Question: Talk about the condition:
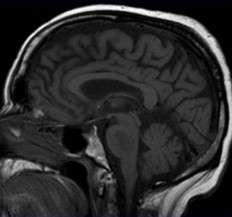
Answer: The disease is discussed as: CT  and  MR have allowed the earlier and more frequent recognition of central  pontine  myelinolysis  (CPM) - more properly called "Osmotic Myelinolysis".    This may  be  seen  in  patients  with  alcohol  abuse,  liver  disease,  burns,  cancer,  sepsis,  and  anorexia.    Patients  may  present  with  spastic  quadriparesis  and  cranial  nerve  paresis.    The  level  of  consciousness  may  range  from  normal  to  coma.

Usually blamed on "osmotic stress" - the  rapid  correction  of  hyponatremia  appears  to  play  an  important  role  with  some  descriptions  of  the  disease  portraying  it  as  an  osmotic  demyelination  syndrome.  However, there are cases which have had relatively normal sodium values.  PMID: 17462902

Recovery  may  be  variable.    CPM  may  be  more  common  than  previously  recognized  with  mild,  clinically  undetected  cases  found  at  autopsy.

Differential considerations for the central pontine lesions include: pontine  glioma (astrocytoma), hemangioblastoma, ischemic changes, herniation syndromes, multiple sclerosis, and central pontine myelinolysis.  Without  mass effect the first two choices are less likely.  An acute clinical history and an absent normal basilar artery flow void would suggest pontine infarction.  Multiple  sclerosis  will  usually  exhibit  additional  characteristic  lesions - typically in the cerebral hemispheric white matter, especially along the margins of the lateral ventricles.